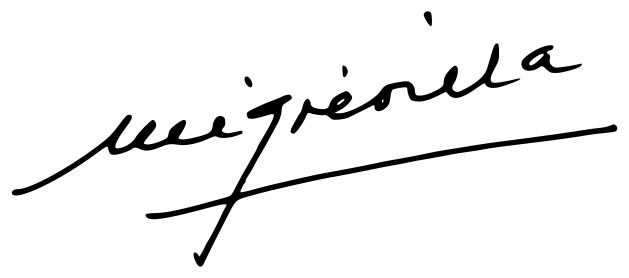
Signature of: miguel ángel revilla